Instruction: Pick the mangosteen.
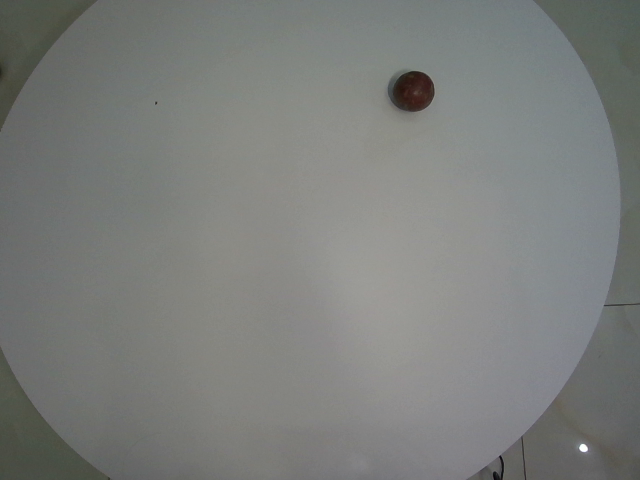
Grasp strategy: vertical